Question: How is the history relevant to the case?
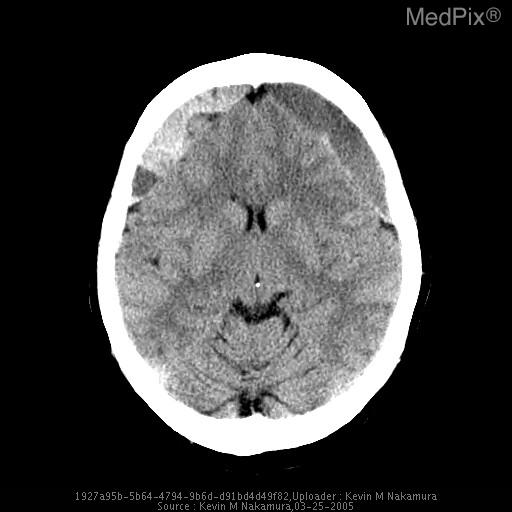
Answer: The patient's history of Recent onset gait disturbance and history of 2 falls in the past 6 weeks. is key in understanding the case.